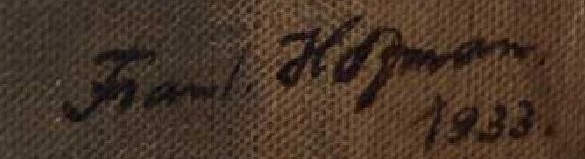
Signature of: františek hofman